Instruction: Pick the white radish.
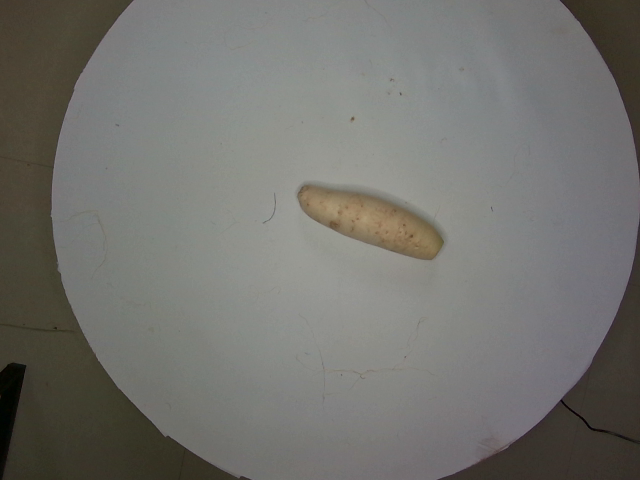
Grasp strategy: vertical